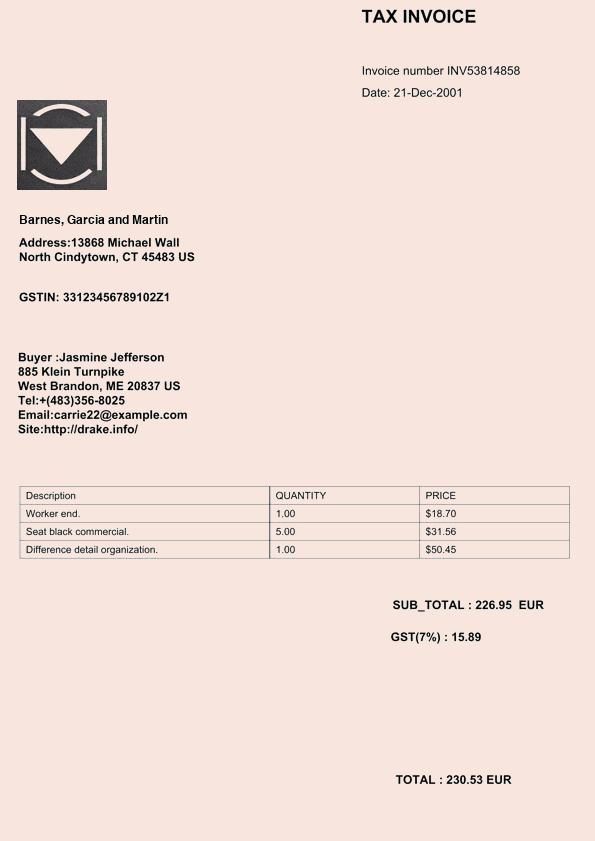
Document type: Invoice